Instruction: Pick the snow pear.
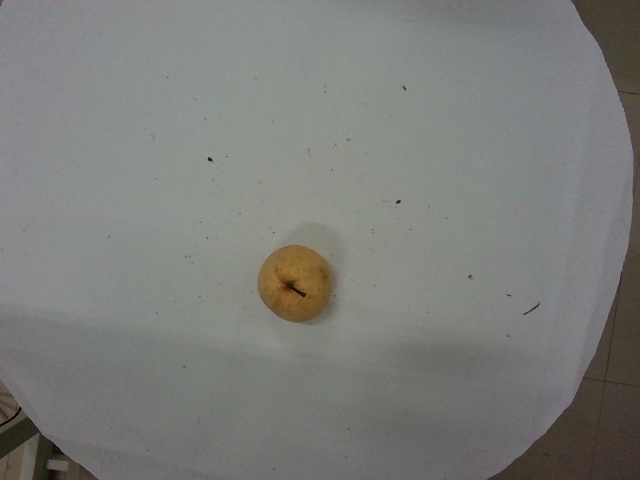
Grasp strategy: vertical